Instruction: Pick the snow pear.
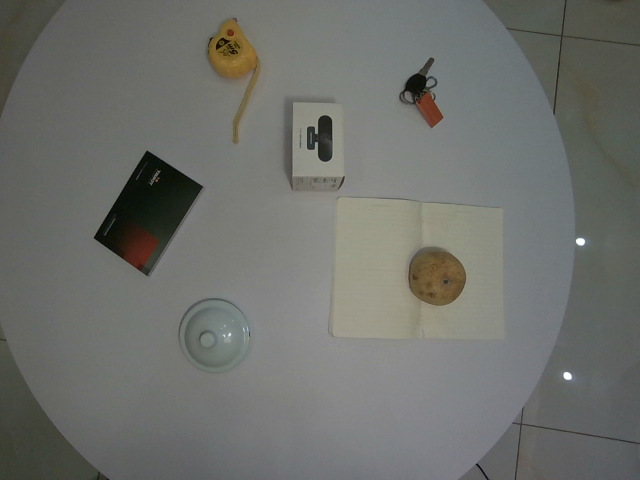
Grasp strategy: vertical